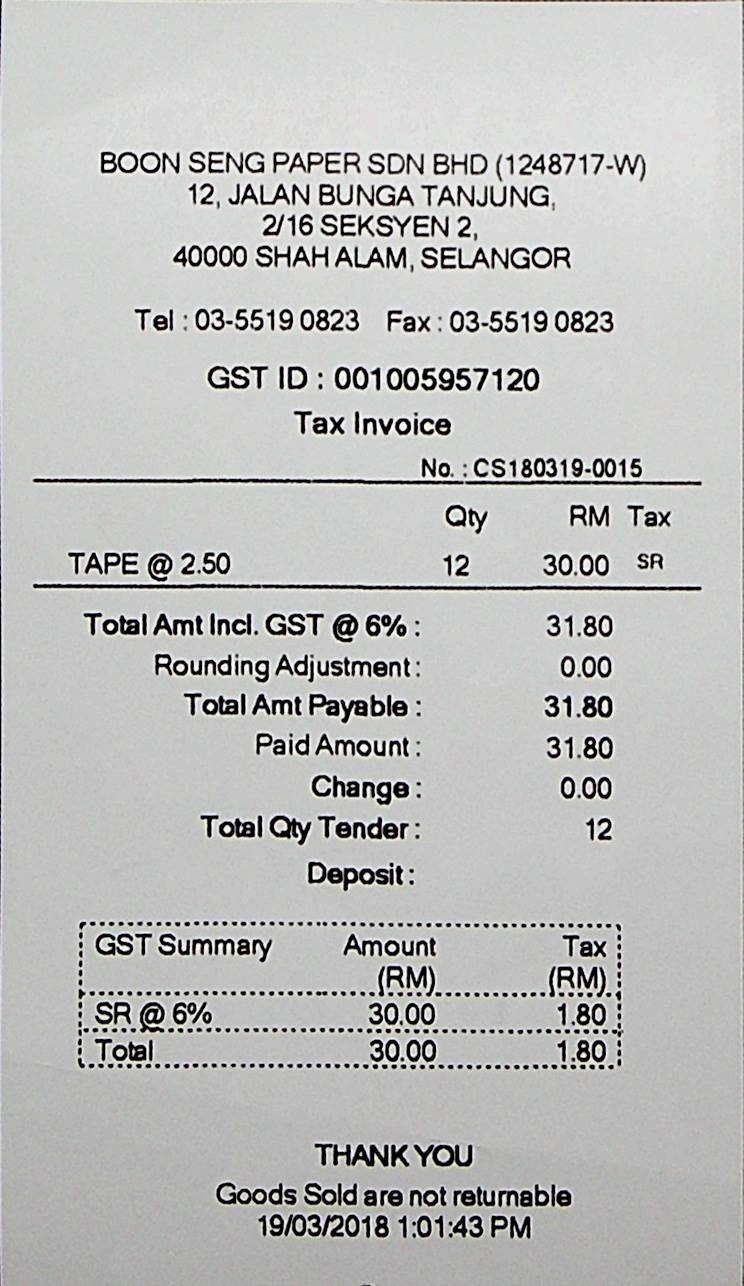
BOON SENG PAPER SDN BHD (1248717-W)
12, JALAN BUNGA TANJUNG,
2/16 SEKSYEN 2,
40000 SHAH ALAM, SELANGOR
TEL : 03-5519 0823
FAX : 03-5519 0823
GST ID : 001005957120
TAX INVOICE
NO. : CS180319-0015
QTY
RM
TAX
TAPE @ 2.50
12
30.00
SR
TOTAL AMT INCL. GST @ 6%:
ROUNDING ADJUSTMENT:
TOTAL AMT PAYABLE:
PAID AMOUNT:
CHANGE:
TOTAL QTY TENDER:
DEPOSIT:
31.80
0.00
31.80
31.80
0.00
12
GST SUMMARY
SR @ 6%
TOTAL
AMOUNT
(RM)
30.00
30.00
TAX
(RM)
1.80
1.80
THANK YOU
GOODS SOLD ARE NOT RETURNABLE
19/03/2018 1:01:43 PM